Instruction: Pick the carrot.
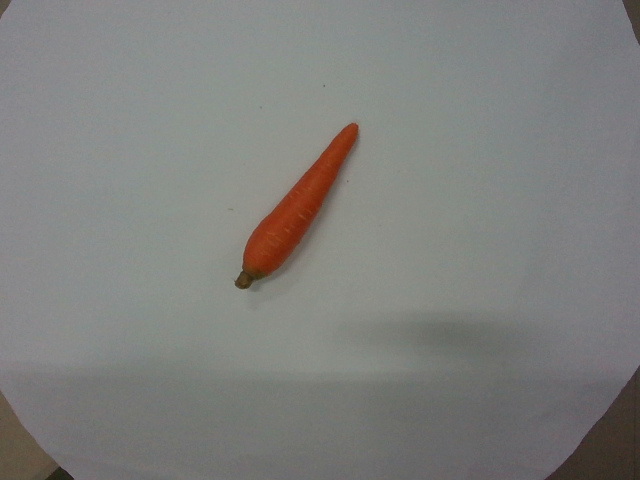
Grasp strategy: vertical